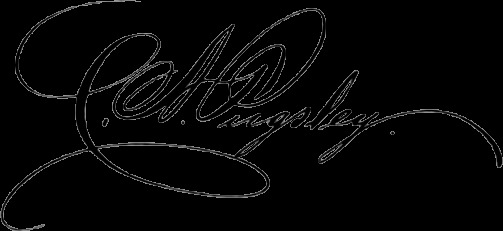
Signature of: cornelius amory pugsley